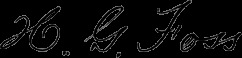
Signature of: horatio g foss